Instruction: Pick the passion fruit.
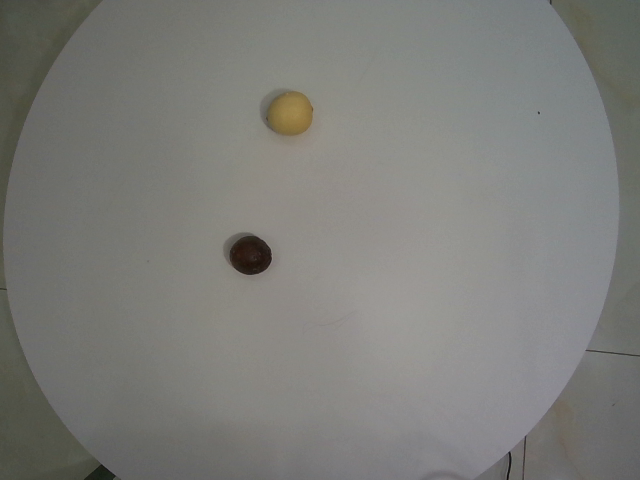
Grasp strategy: vertical